Question: What is the potential diagnosis?
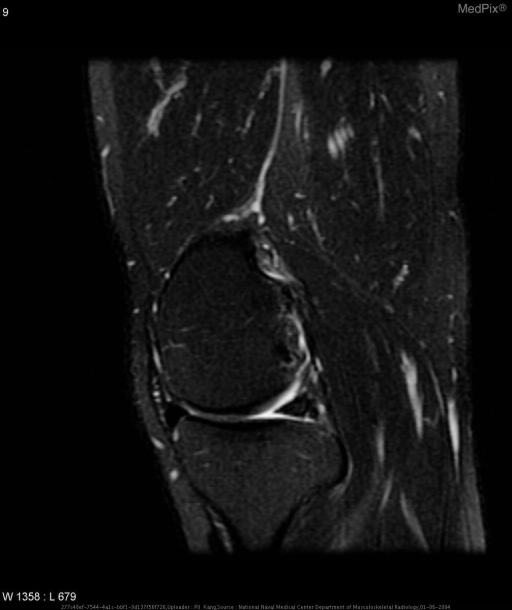
Answer: The possible diagnosis includes meniscal ossicle.